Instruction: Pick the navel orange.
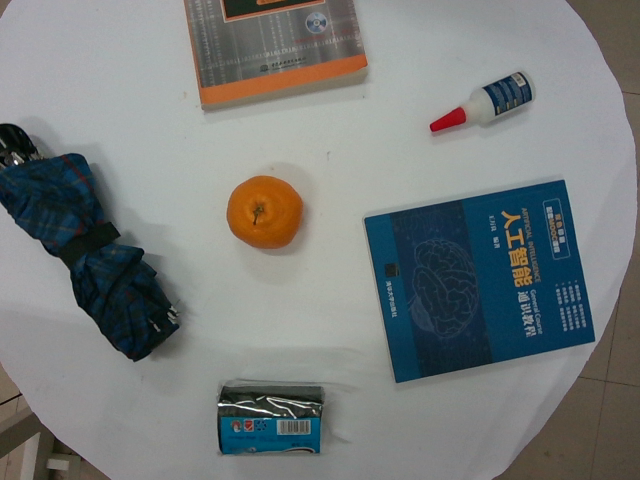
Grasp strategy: vertical